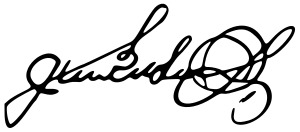
Signature of: jose gutierrez guerra